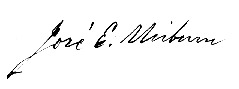
Signature of: josé evaristo uriburu